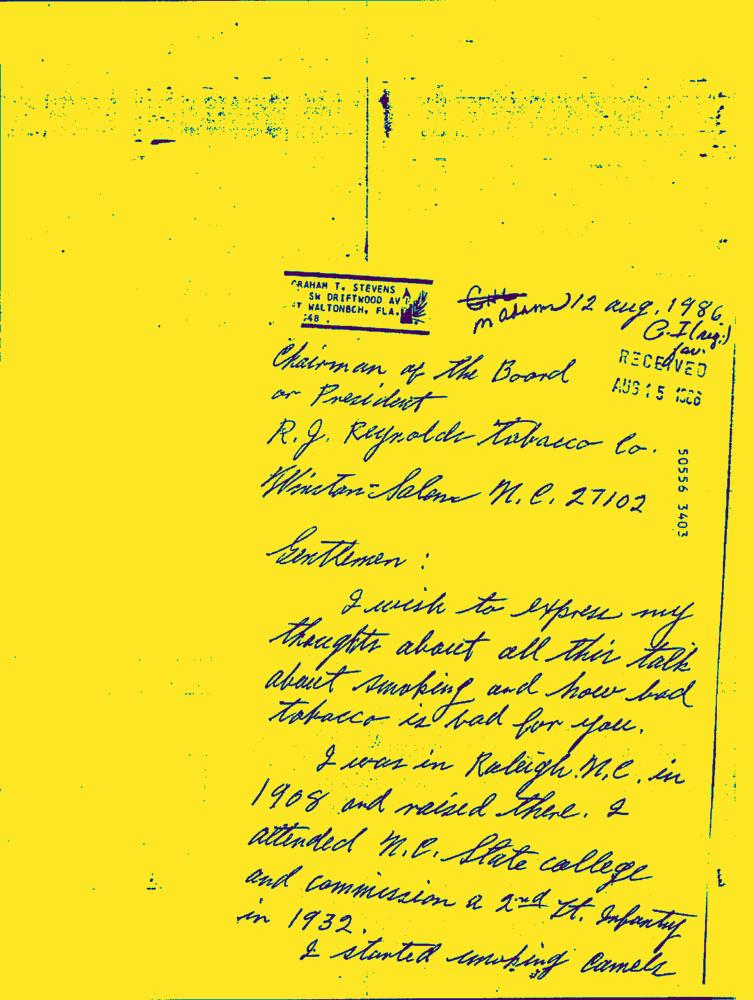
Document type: Hand-Written